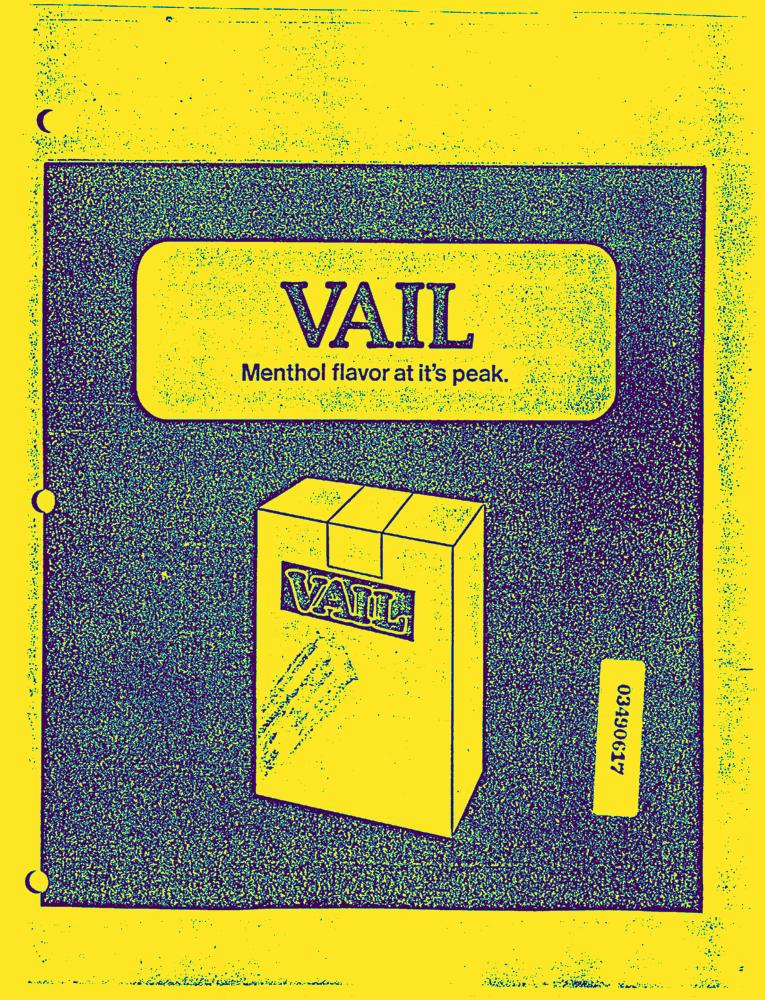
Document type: AD